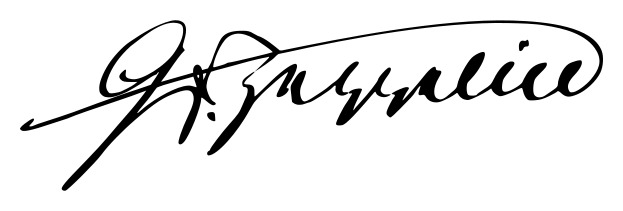
Signature of: ferdinand von zeppelin